Question: How does the patient history play a role?
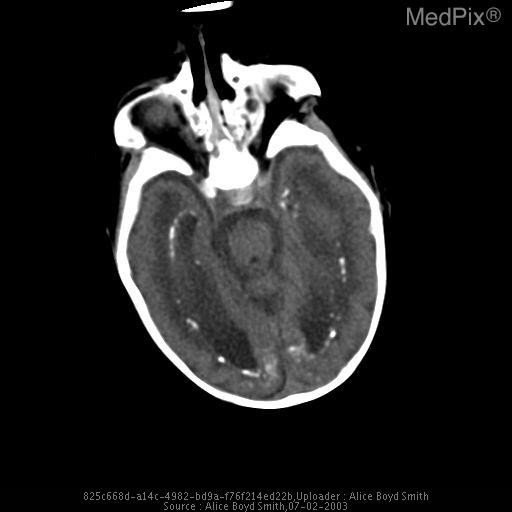
Answer: The patient's history of Infant with developmental delay. is key in understanding the case.